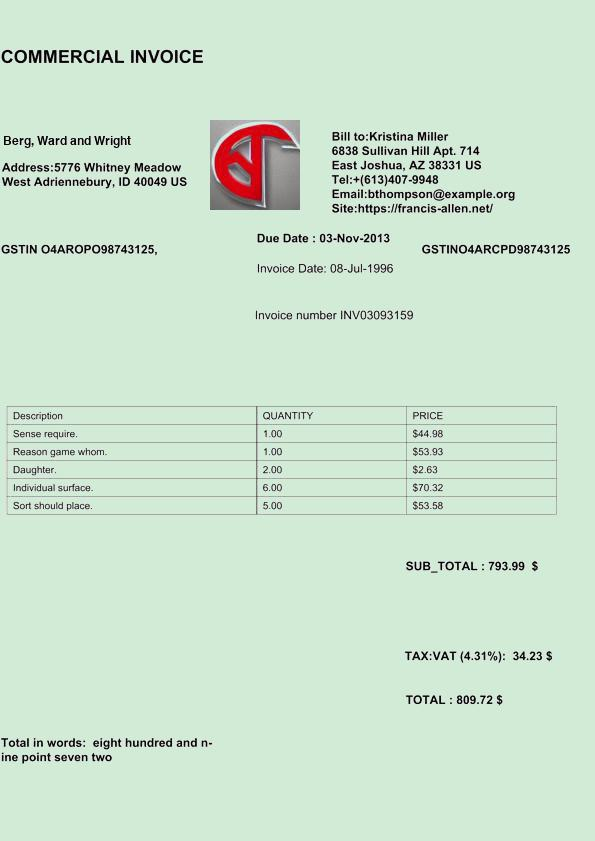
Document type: Invoice